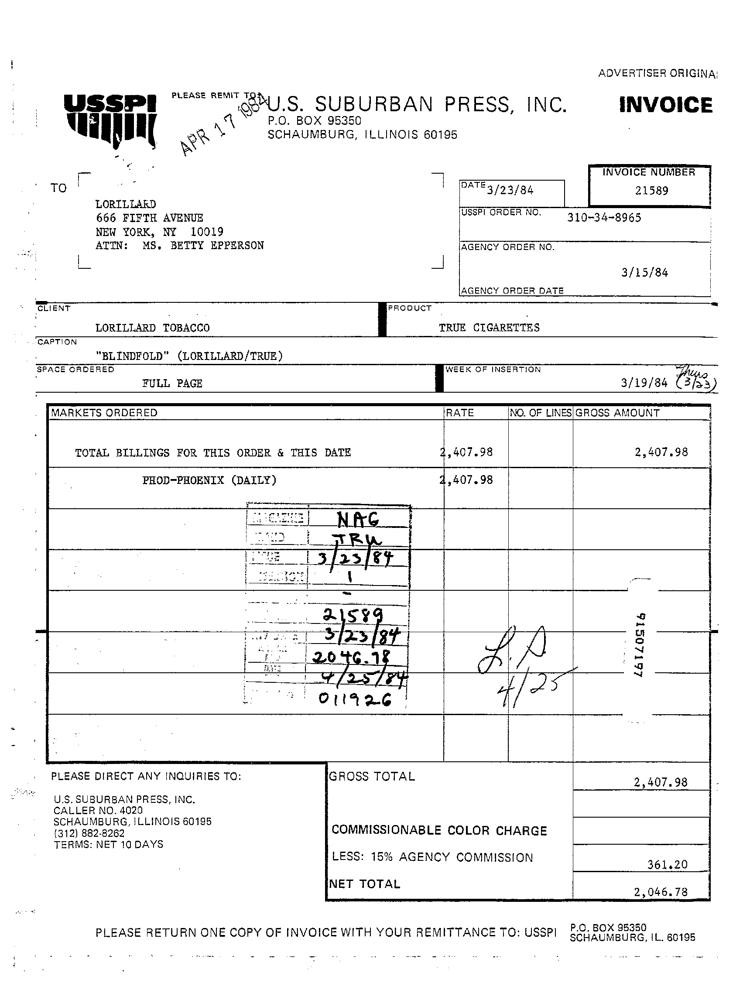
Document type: Invoice